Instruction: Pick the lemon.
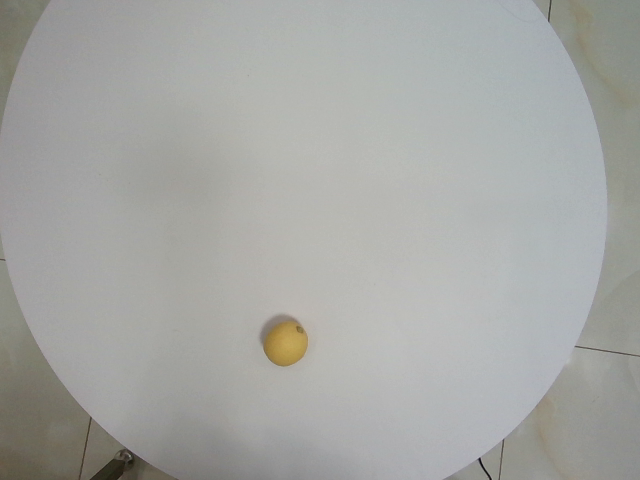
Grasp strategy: vertical